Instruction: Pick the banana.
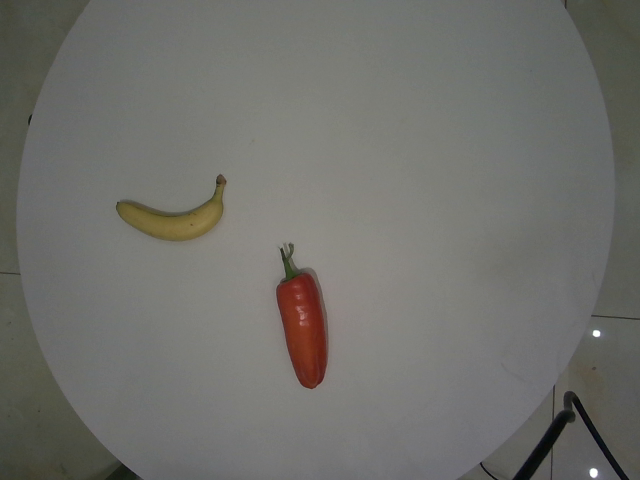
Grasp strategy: vertical